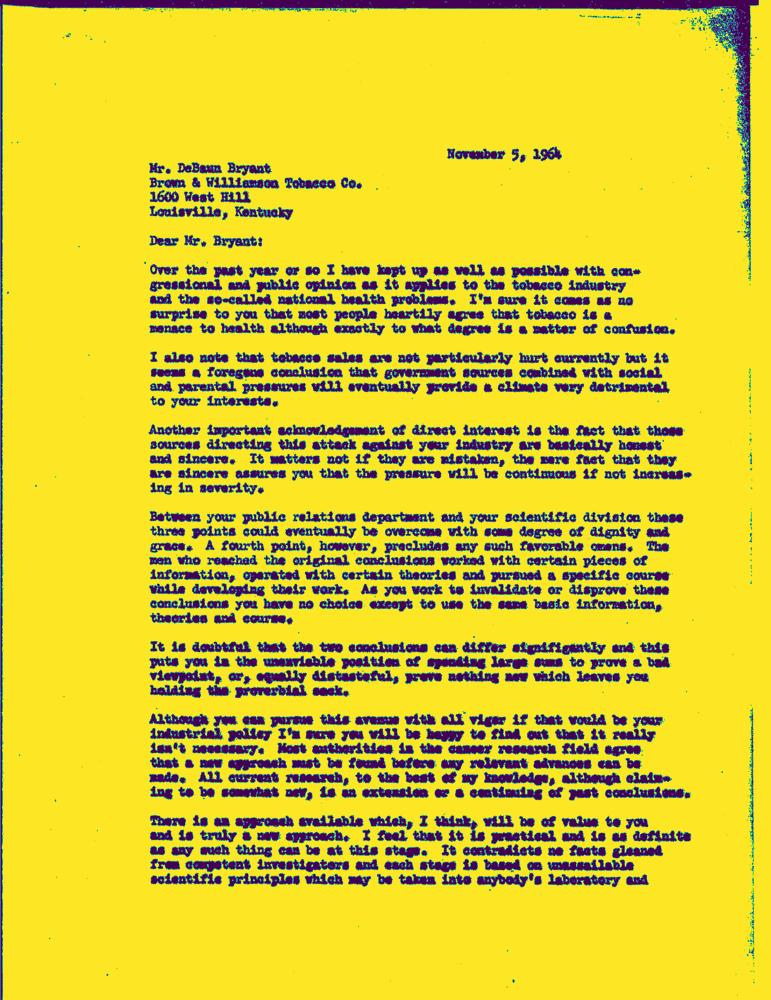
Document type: Letter-Doc